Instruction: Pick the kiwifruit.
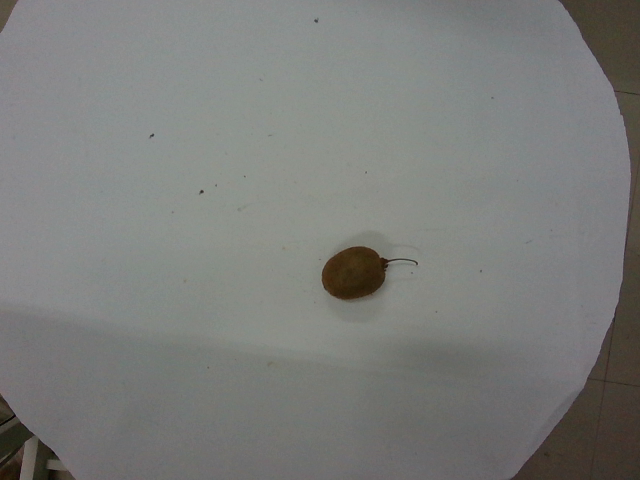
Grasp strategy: vertical